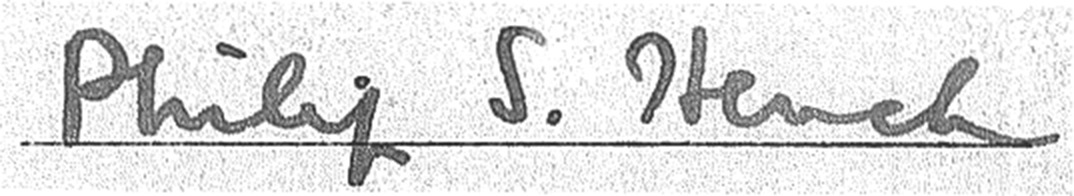
Signature of: philip showalter hench